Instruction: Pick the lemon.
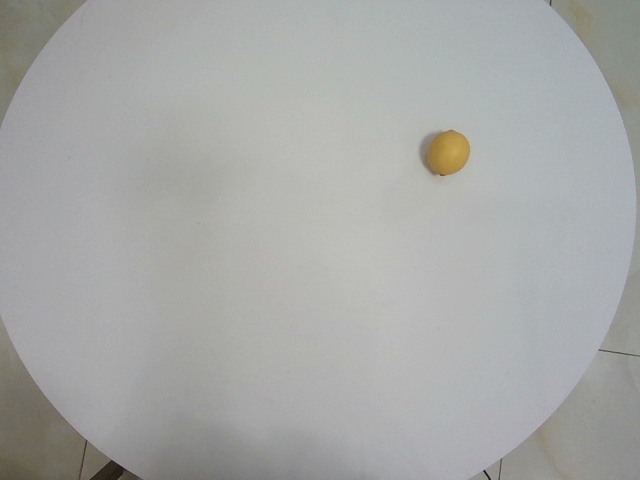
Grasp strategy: vertical